Question: What are the imaging findings?
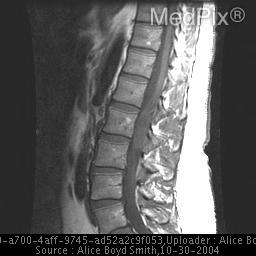
Answer: The imaging shows Routine MRI imaging demonstrated and extramedullary intradural ovoid lesion at the L2 level. Sagital T1W noncontrast image demonstrates an ovoid intradural extramedullary lesion at the L2 level which anteriorly displaces the filum terminale..